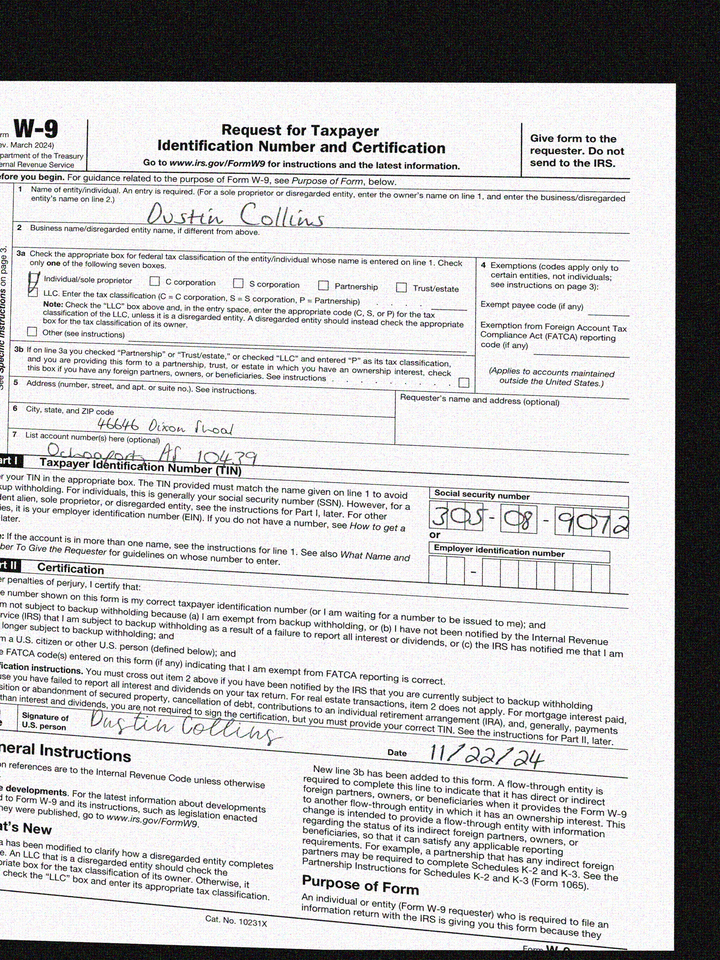
adr1: 46646 Dixon Shoal
adr2: Ochoaport, AS 10439
cbx: yes
ssn: 305089072
enm: Dustin Collins
sdt: 11/22/24